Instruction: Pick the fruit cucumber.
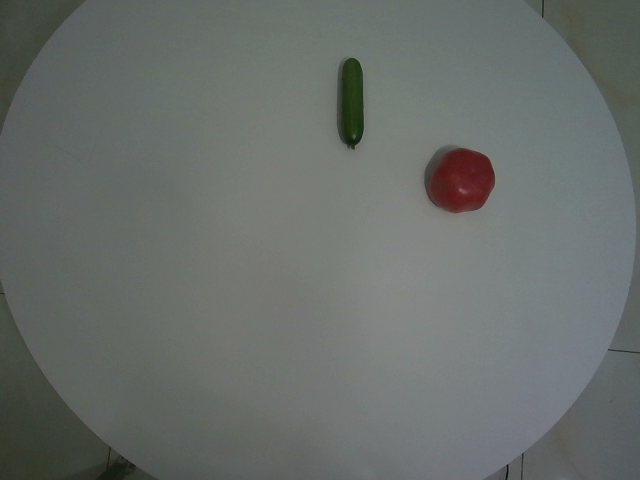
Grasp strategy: vertical